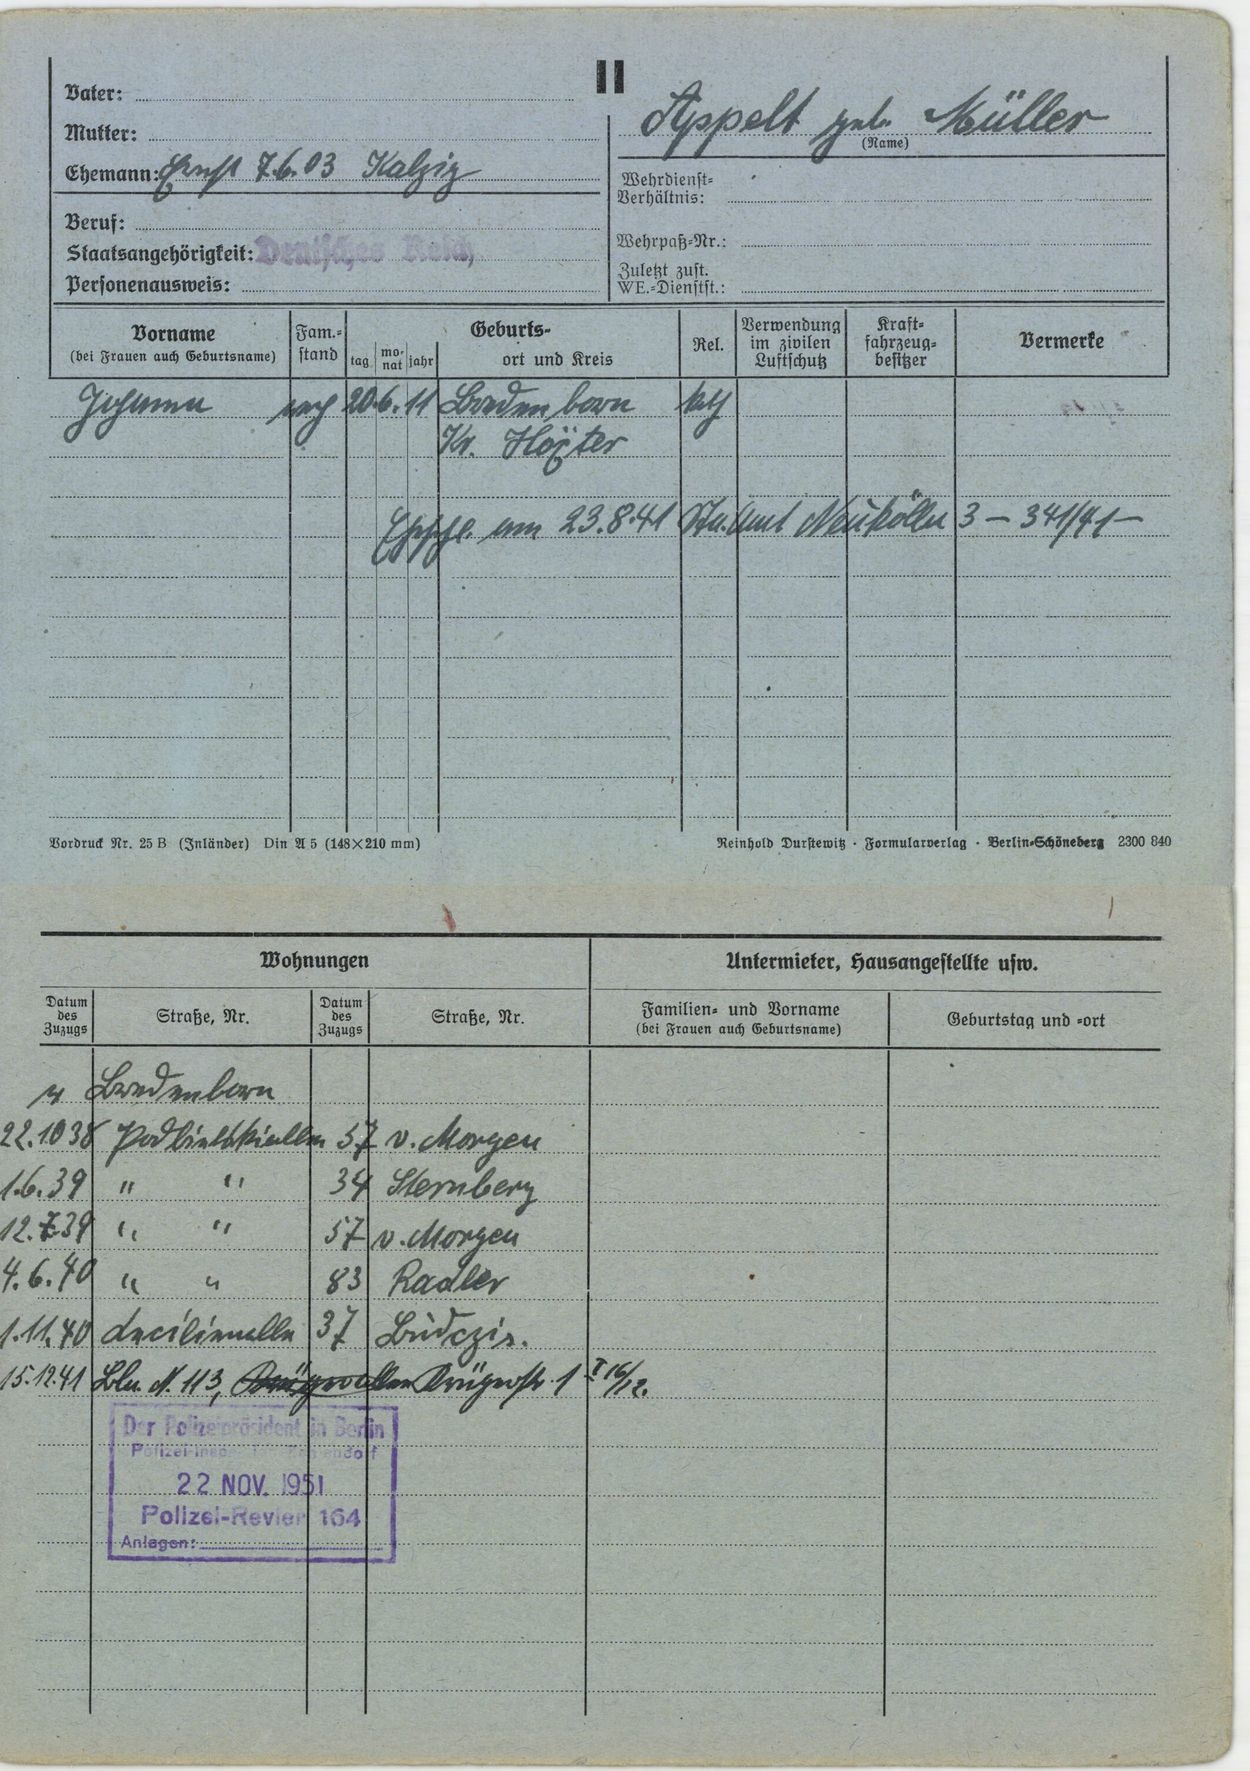
Appelt geb. Müller